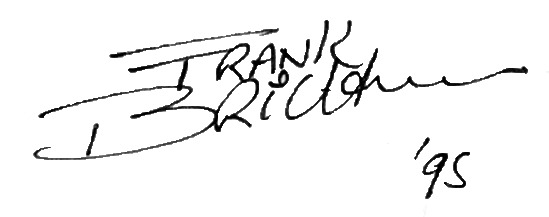
Signature of: frank brichau